Question: What jurisdiction, city, or county is the document associated with?
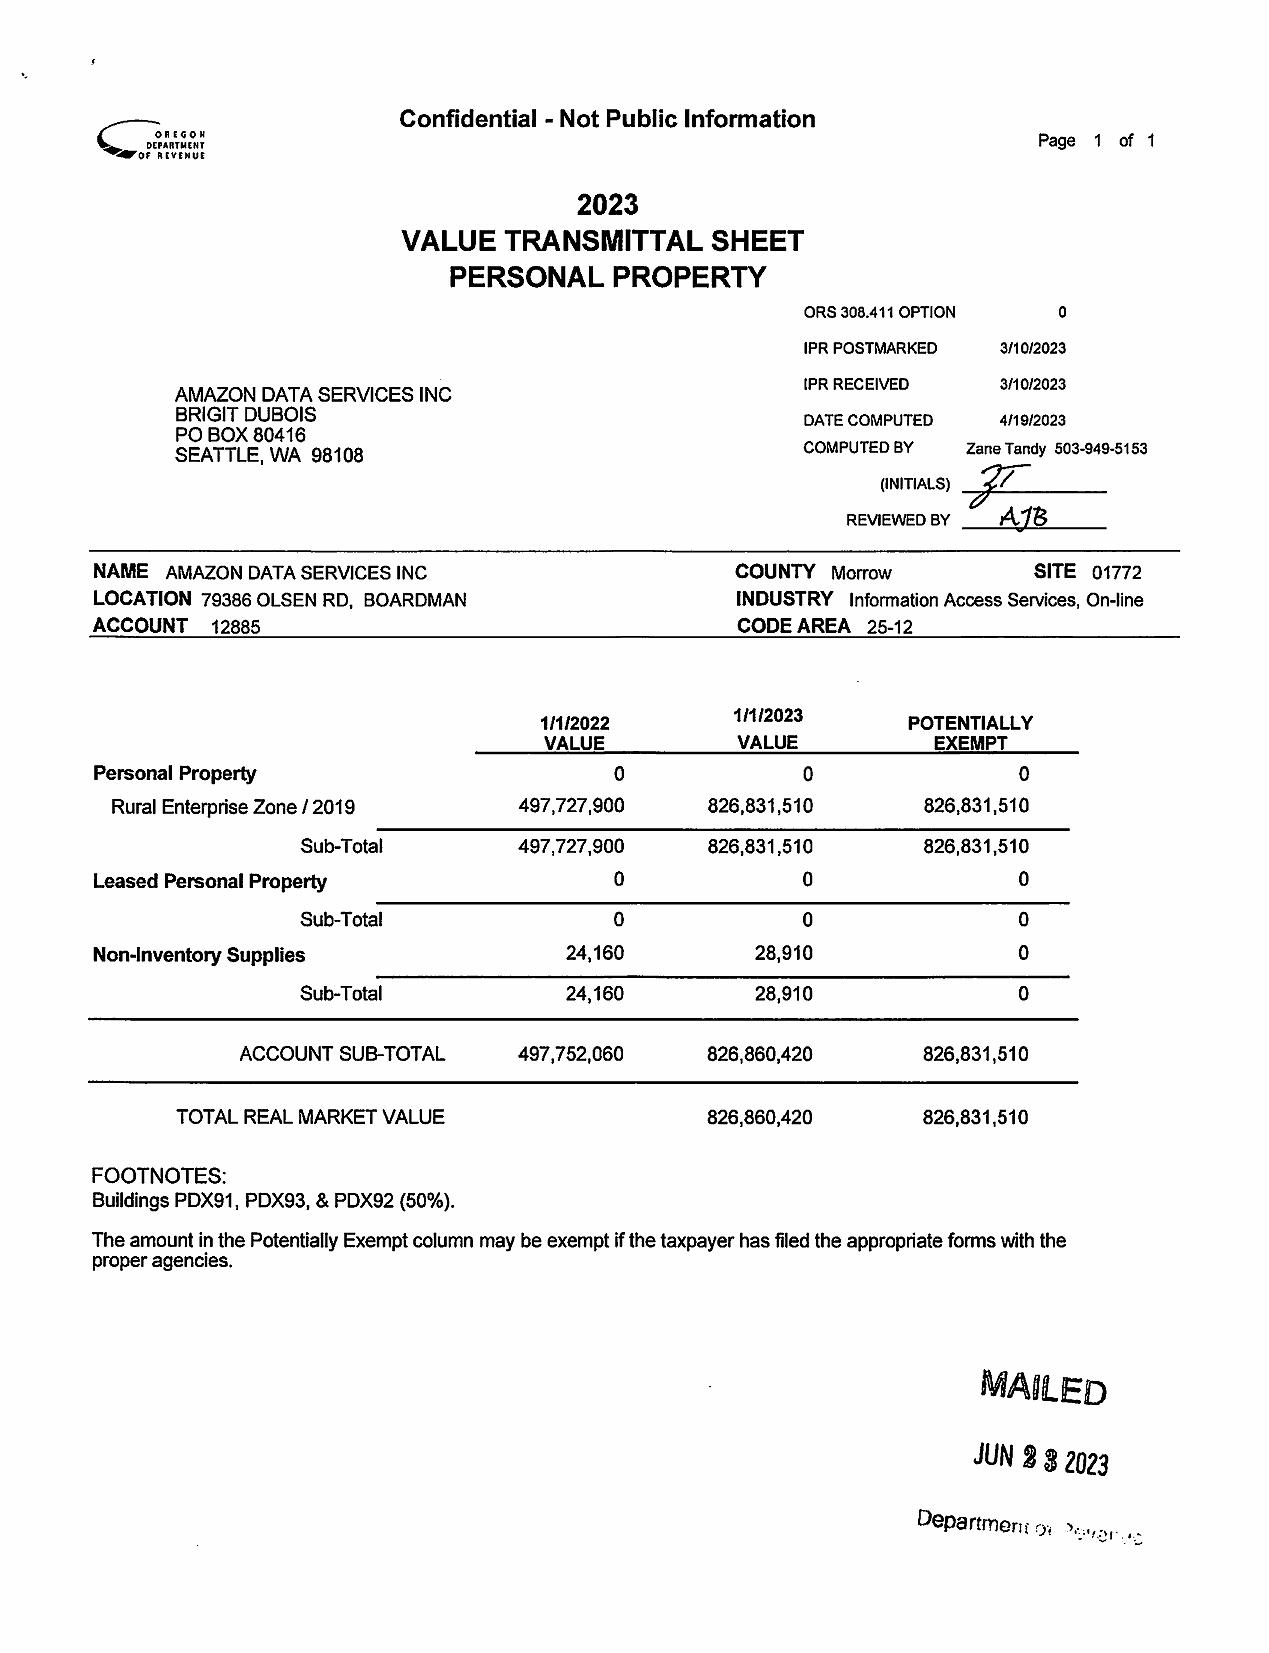
Answer: "Morrow County"